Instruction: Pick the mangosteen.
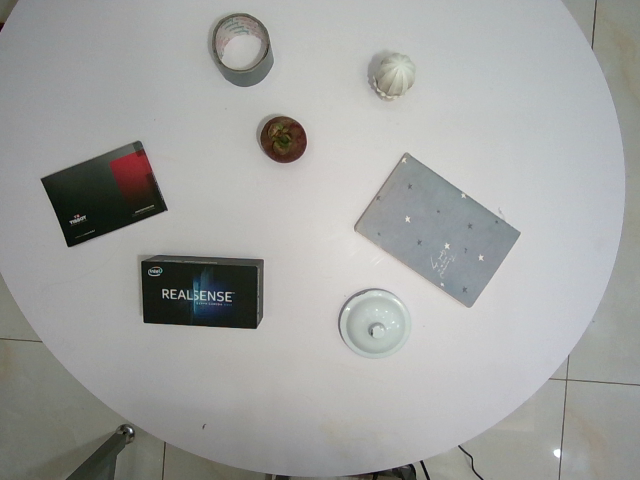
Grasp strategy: vertical